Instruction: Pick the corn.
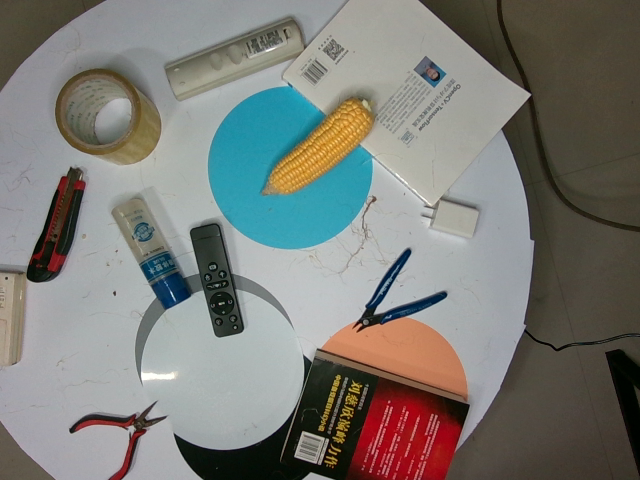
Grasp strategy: vertical